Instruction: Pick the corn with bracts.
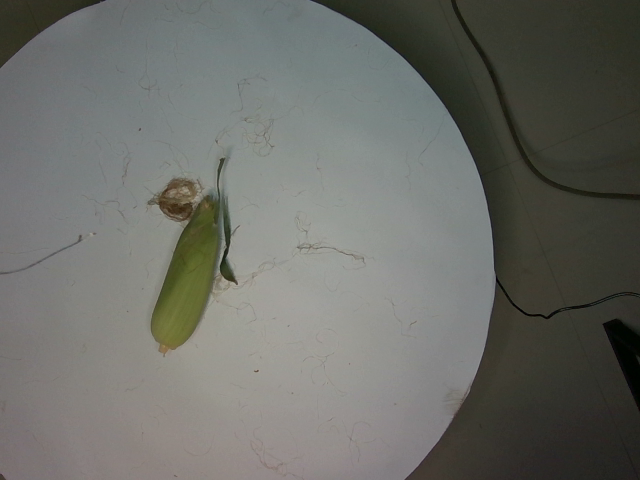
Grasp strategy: vertical